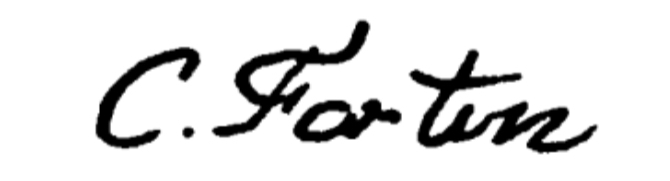
Signature of: charles fortin